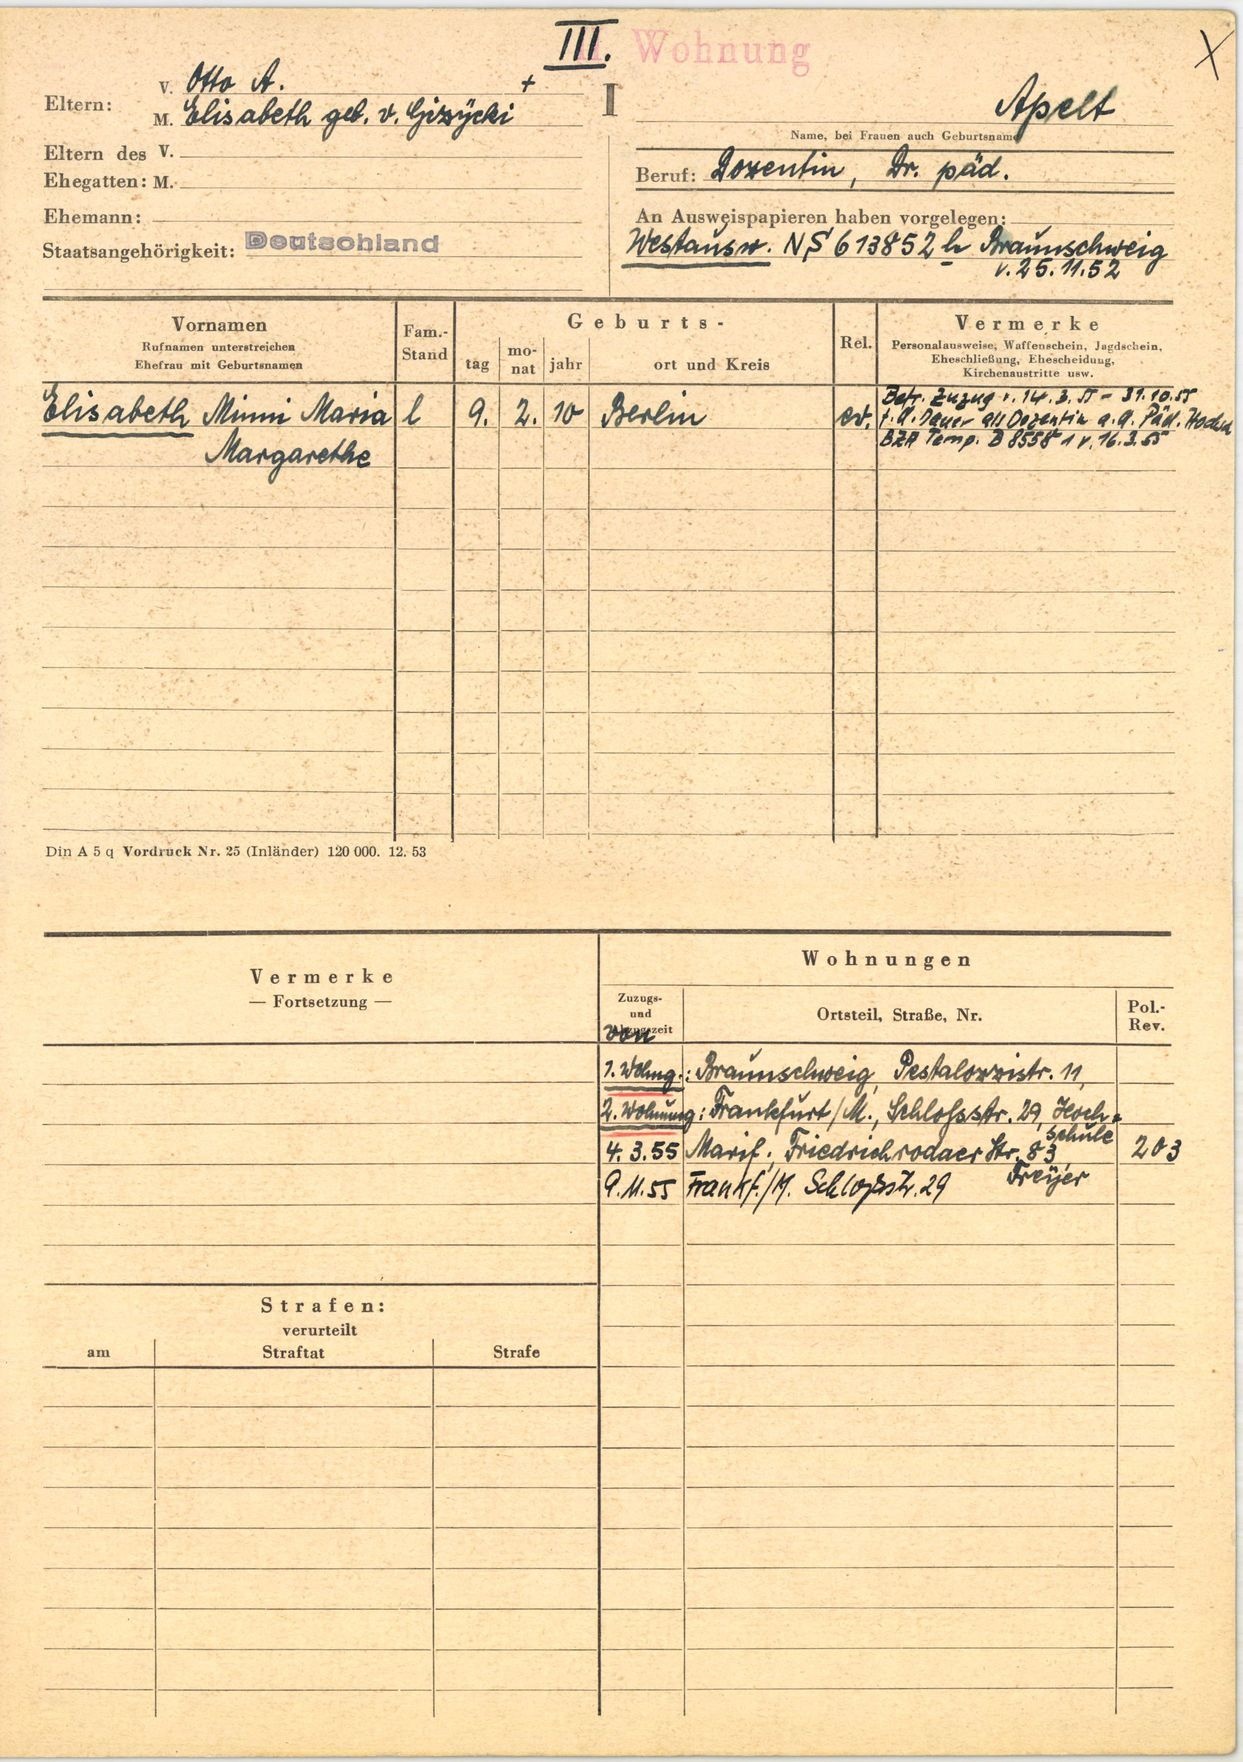
Apelt